Question: What jurisdiction, city, or county is the document associated with?
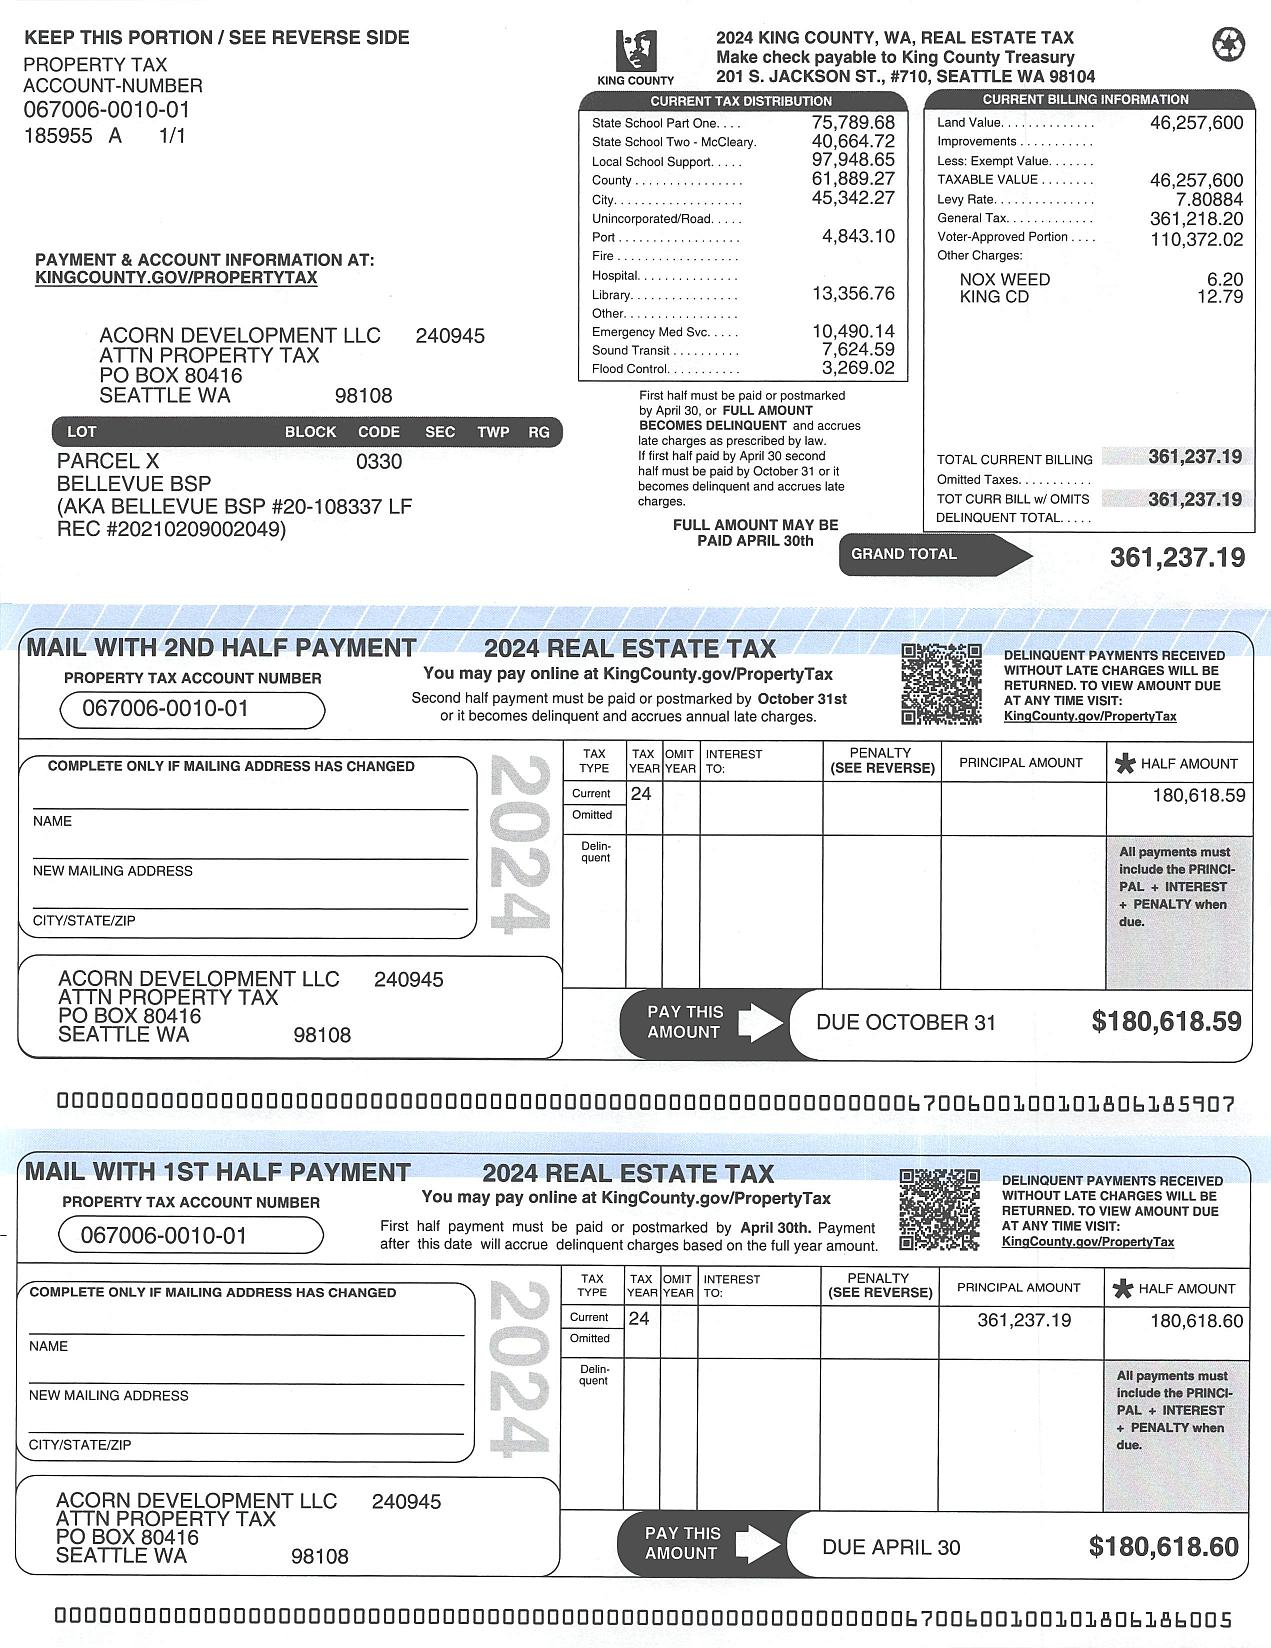
Answer: "King County"